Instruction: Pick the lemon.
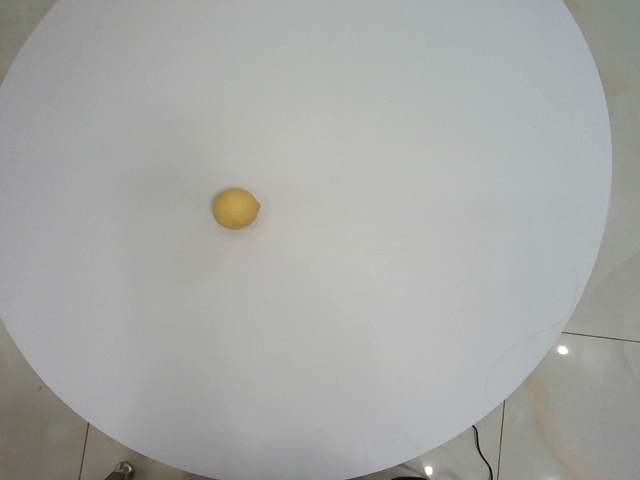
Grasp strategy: vertical